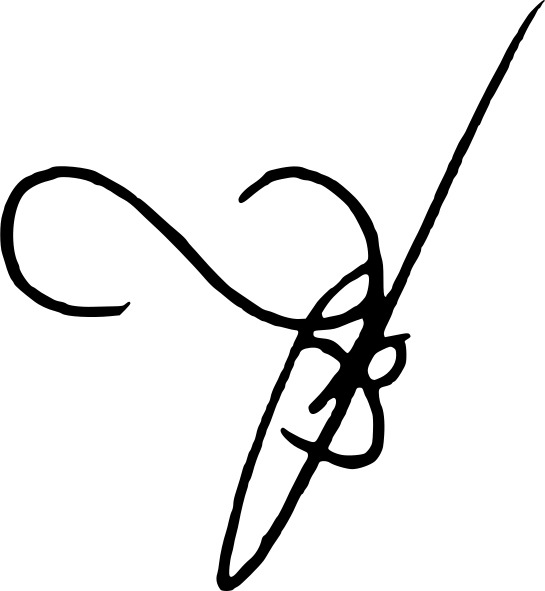
Signature of: emma fourreau